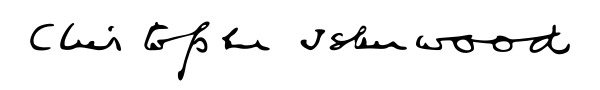
Signature of: christopher isherwood